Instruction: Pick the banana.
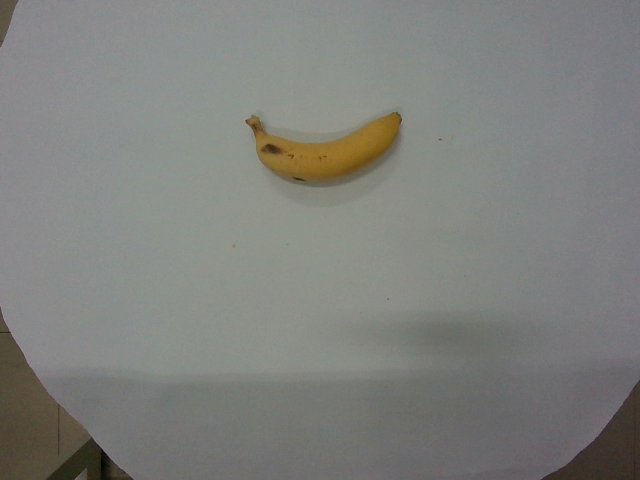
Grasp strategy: vertical